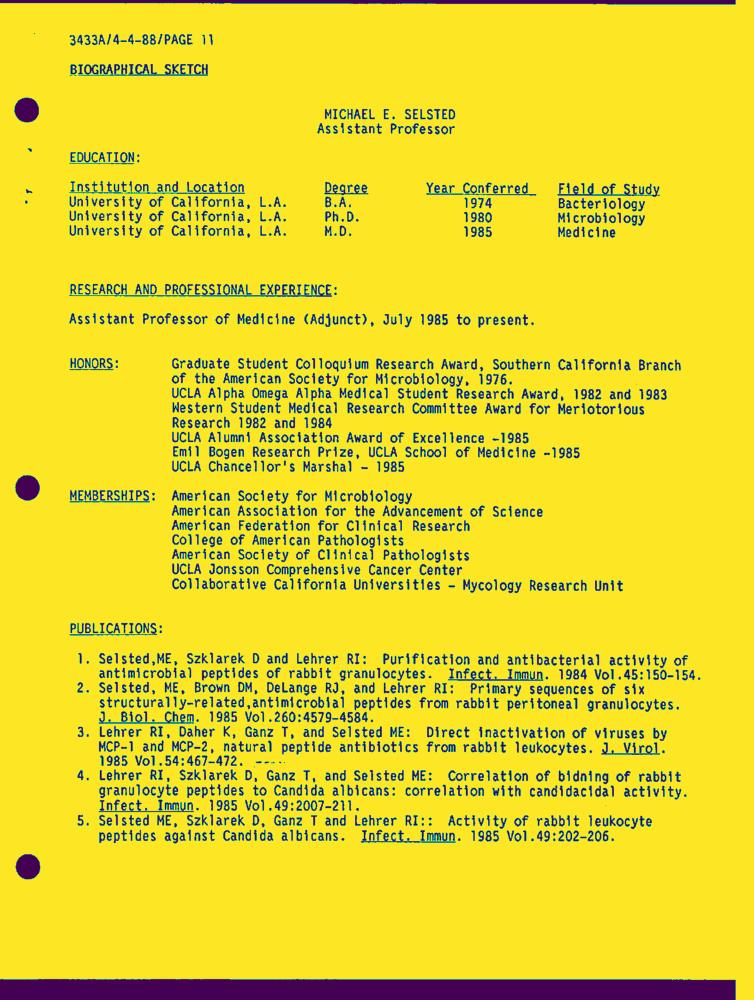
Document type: Resume-Doc